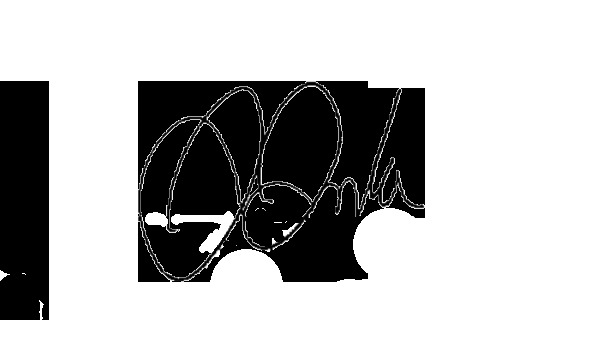
Signature of: sirichok sopha